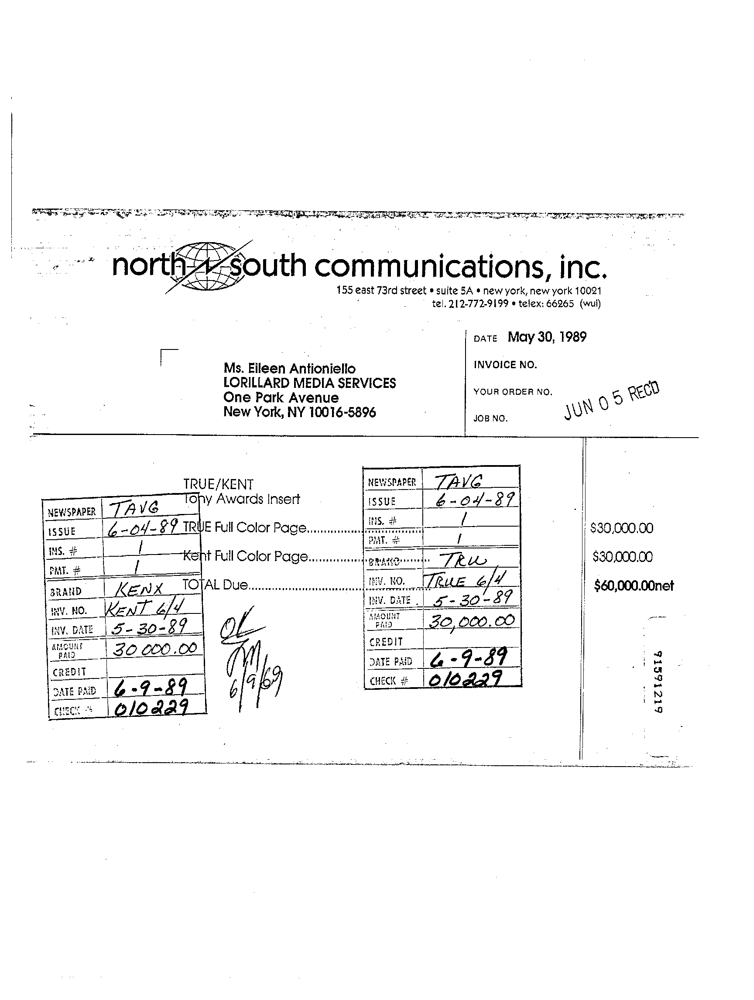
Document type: Invoice